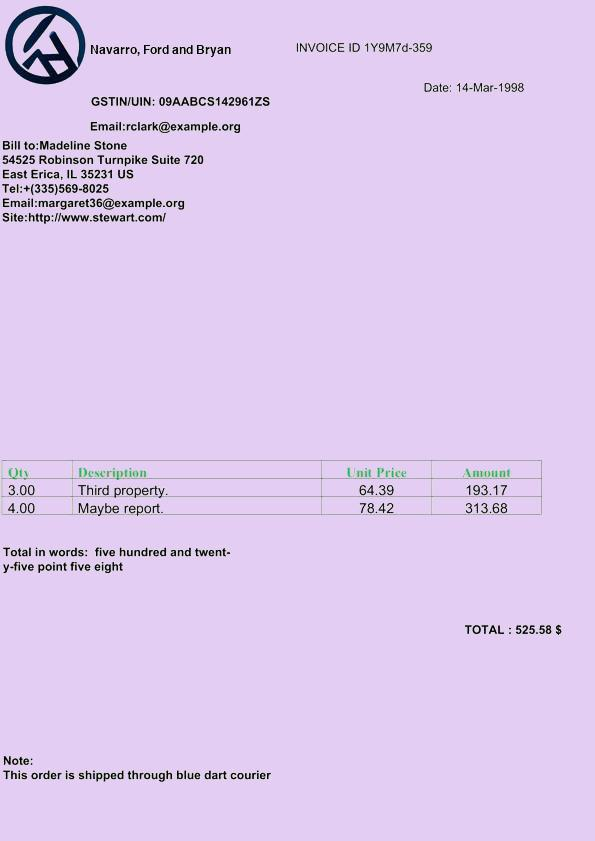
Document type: Invoice